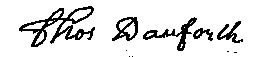
Signature of: thomas danforth